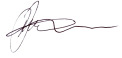
Signature of: kayse jama